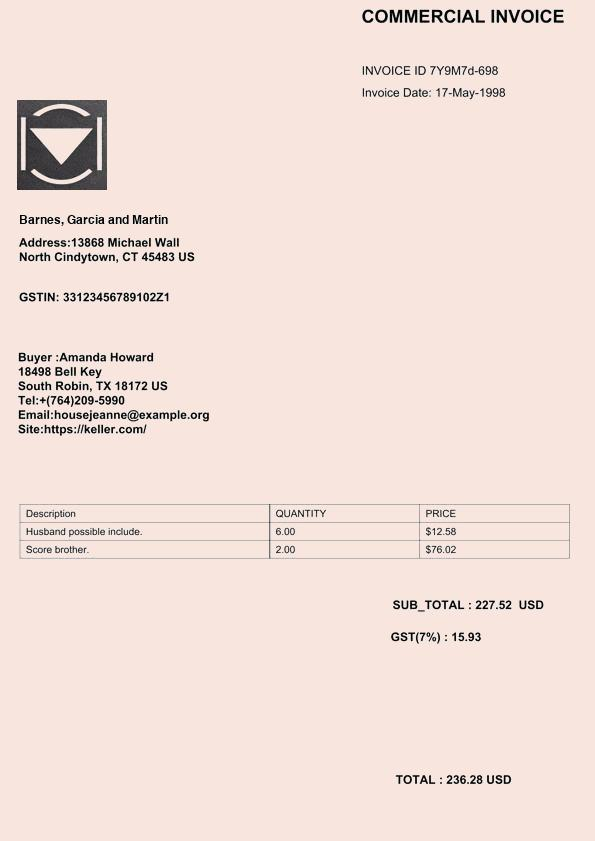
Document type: Invoice